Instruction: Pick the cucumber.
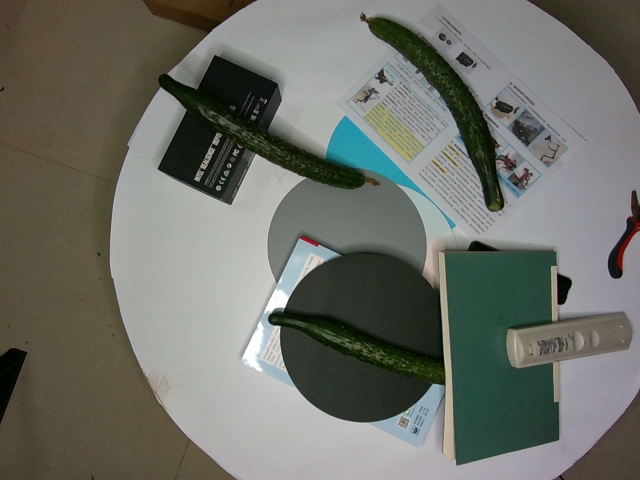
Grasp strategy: vertical